Question: How does the patient history play a role?
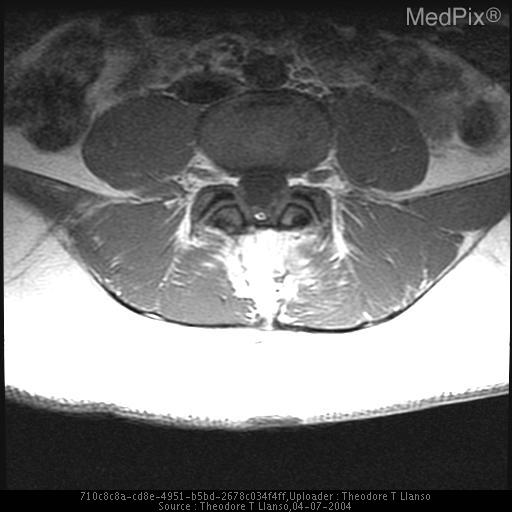
Answer: The patient's history of 17 Year old who at age 10 underwent surgery fo a tethered cord. is key in understanding the case.